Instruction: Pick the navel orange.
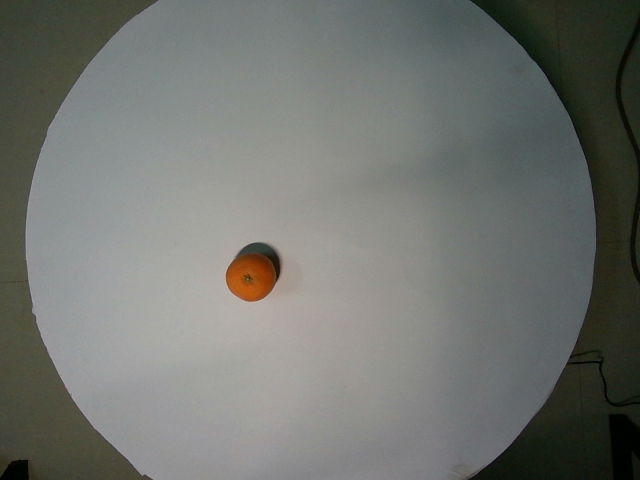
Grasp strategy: vertical